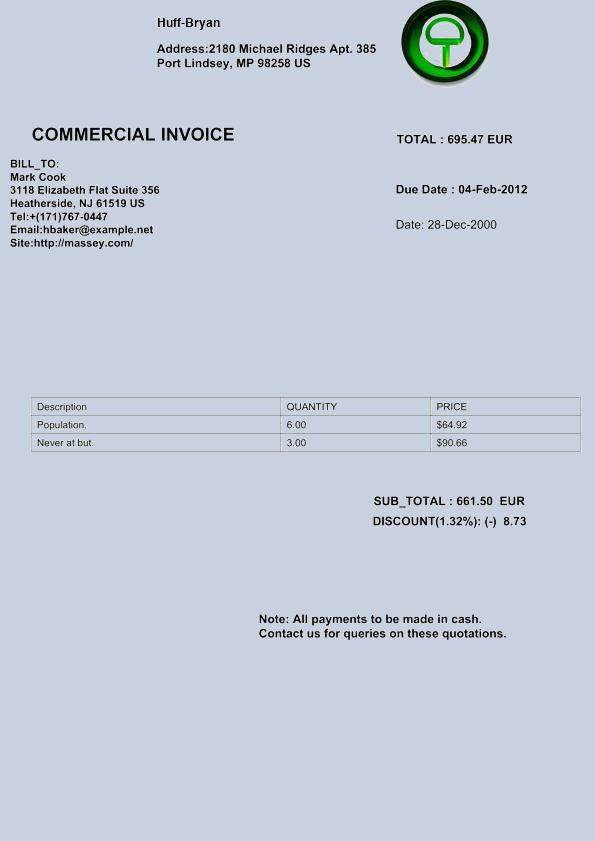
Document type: Invoice